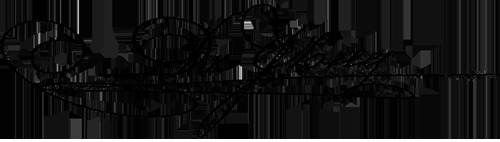
Signature of: johann caspar beeg